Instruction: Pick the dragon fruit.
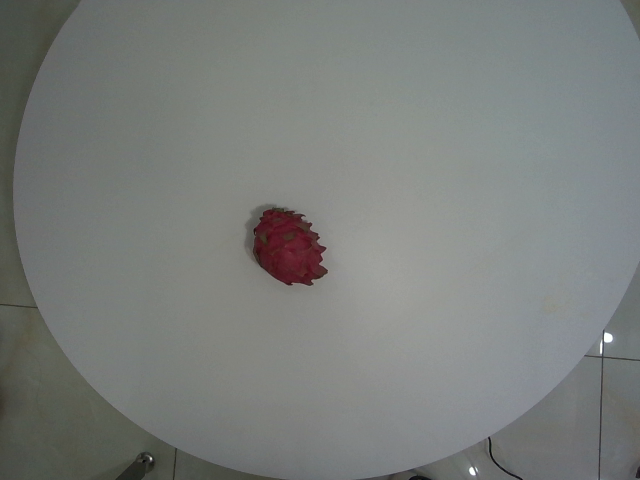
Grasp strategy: vertical